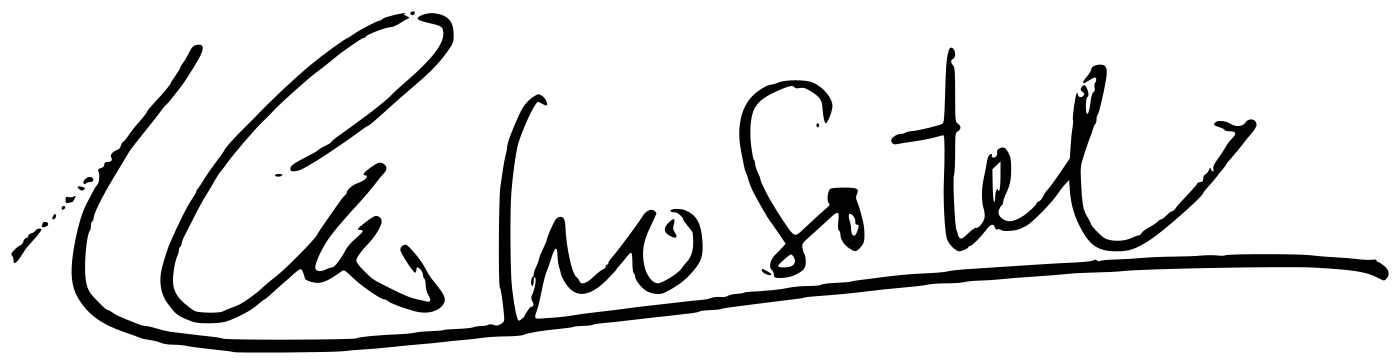
Signature of: leopoldo calvo sotelo